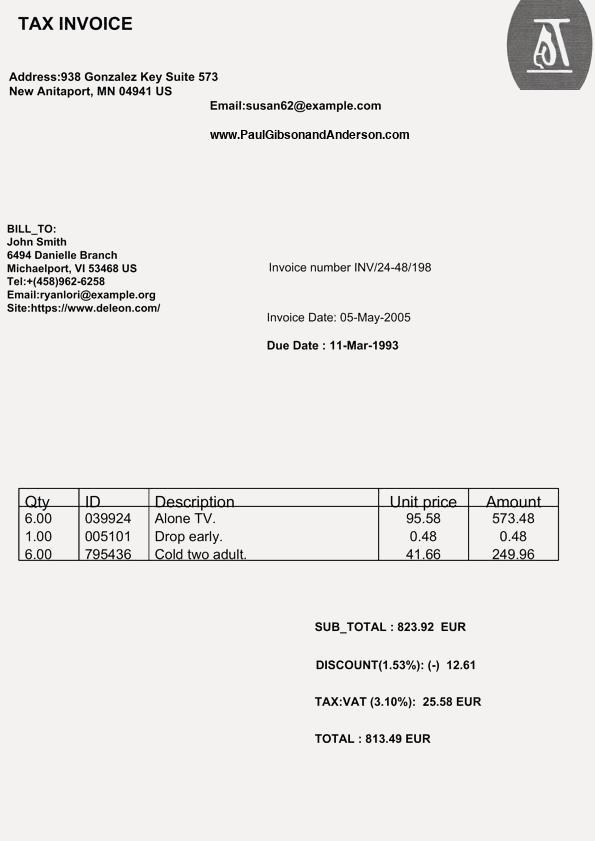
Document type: Invoice